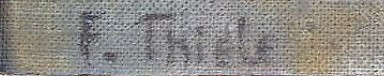
Signature of: franz thiele